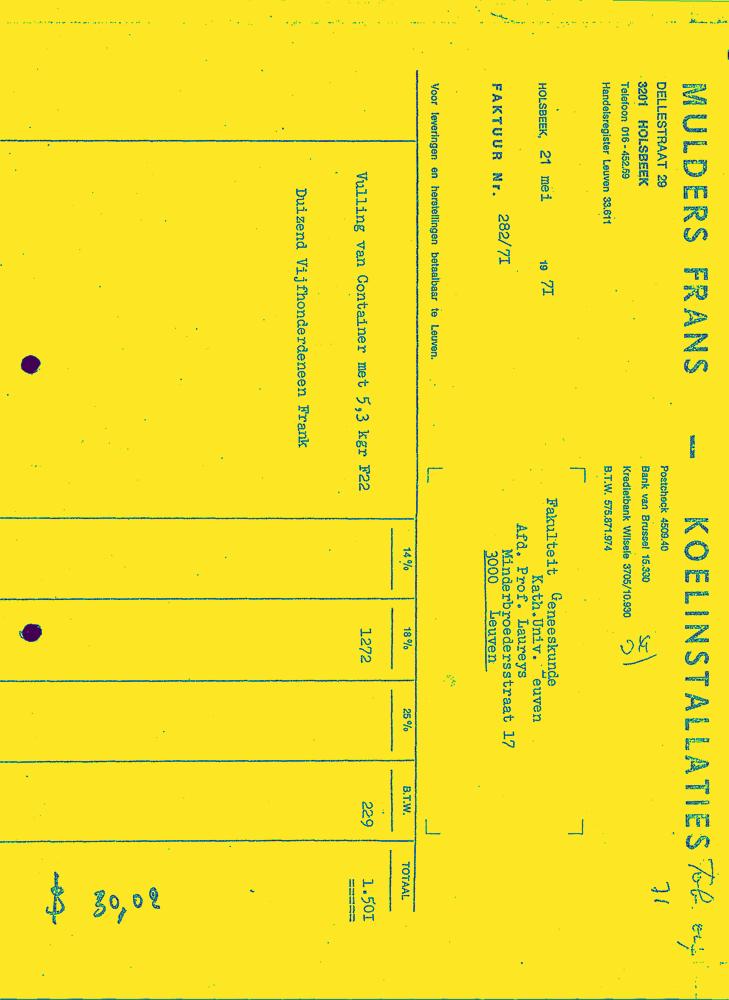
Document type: Invoice-Doc